Question: Explain the disease:
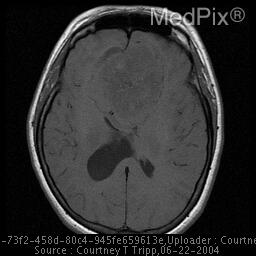
Answer: The disease is discussed as: Epidemiology and Location
Meningiomas comprise approximately 20% of adult intracranial tumors, have a female predominance, and occur most often during middle and older ages.  They may be found in intracranial and intraspinal compartments.  In the head, meningiomas are most commonly located in frontal, parasagittal, and parietal convexities (50% of cases). Less than 10% of tumors are infratentorial; multiple meningiomas occur less than 10% of the time.  Clinical presentation is varied, depending on particular structures compressed by the mass. Headache and visual changes are frequently reported.  A large number of patients with meningiomas are asymptomatic.

Origins, Growth, and Histology
The majority of meningiomas are histologically benign tumors, arising from the cap cells of the arachnoid layer. In many cases, serial imaging studies have revealed a cessation of growth after the time of initial tumor detection. These tumors project inward from the dura, and can cause clinically significant effects due to compression of surrounding neurological structures.  A variety of classification systems based on cytology and histopathology are used with meningiomas.  While the overwhelming majority of meningiomas are histologically benign, the malignant type may result in rapid, widespread infiltration with small (microscopic) "finger" projections into adjacent cortex.  In patients with malignant meningiomas, marked deficits in physical and mental status may culminate in death.

Radiological Findings
Plain films may reveal hyperostosis, erosion, or calcification adjacent to tumor site.  Noncontrast CT's of meningiomas often reveal sharply demarcated, rounded, homogenous masses with slightly increased density when compared to surrounding cortex.  Up to 10% of meningiomas may appear isodense with respect to surrounding brain.  CT may reveal focal cerebral atrophy, edema, or widening of subarachnoid spaces, direct effects of tumor compression of surrounding structures.  Contrast enhanced CT most often reveals homogenous enhancement in approximately 85% of cases.

On MRI, T1 images are often hypo- or isointense; T2 images often reveal isointense or slightly hyperintense masses. Gadolinium increases signal intensity of meningiomas. A  "dural tail" consisting of tissue tapering into the dura may be appreciated.  Imaging studies may reveal extension of mass into cortical structures, or invasion of the calvarium. Angiography often reveals a homogenous, hypervascular pattern.

Treatment Options
A variety of clinical and experimental treatment options exist, including surgery, radiotherapy, stereotactic radiosurgery, brachytherapy, chemotherapy, and hormonal therapy.  Resection is the most widely utilized treatment option, although advanced age, concern about loss of neurological function due to surgery, advanced age, and being a poor surgical candidate preclude some from surgical options. Tumor embolization may be employed 3-5 days prior to surgery in an attempt to decrease blood supply to the meningioma. Recurrence of tumor is a possibility after resection. Complete removal of initial tumor and all affected bone results in recurrence rates of less than 10%.

Radiotherapy is often employed during the presurgical period.  Likewise radiotherapy after incomplete resection of a meningioma may be of considerable benefit to patients. Stereotactic radiosurgery with a "gamma knife" has shown decrease in tumor size in approximately 50% of cases.  Since this technology is relatively new, long term outcome of gamma knife therapy is not known. Brachytherapy with iodine-125 has been described in the literature; long term outcomes have yet to be determined. Medical treatment options include recommendations of anticonvulsant prophylaxis in patients with supratentorial masses; corticosteroids to reduce brain swelling may also be warranted.  The use of traditional antineoplastic agents in treating meningiomas has not been met with great success.  Hormonal manipulation may have a beneficial effect on stopping tumor growth; research this area continues.